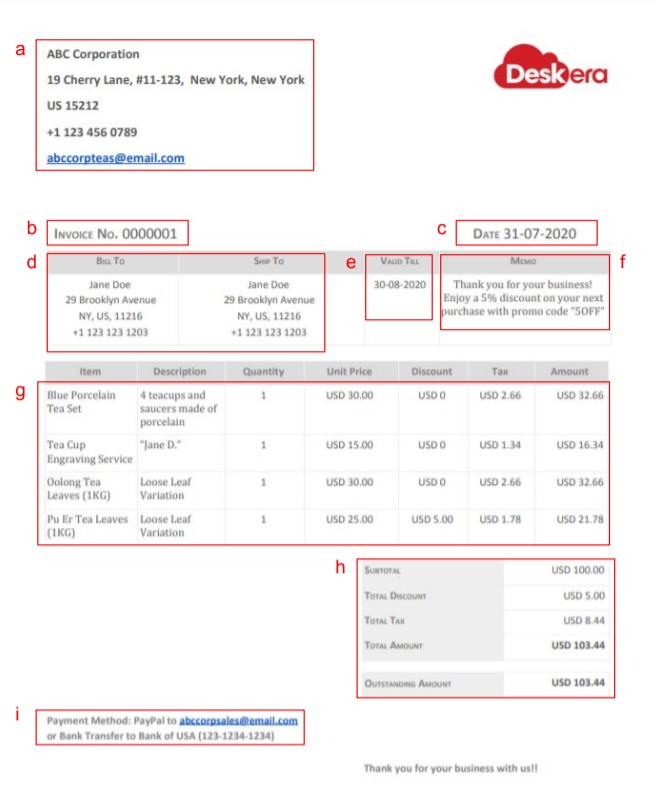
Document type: Invoice